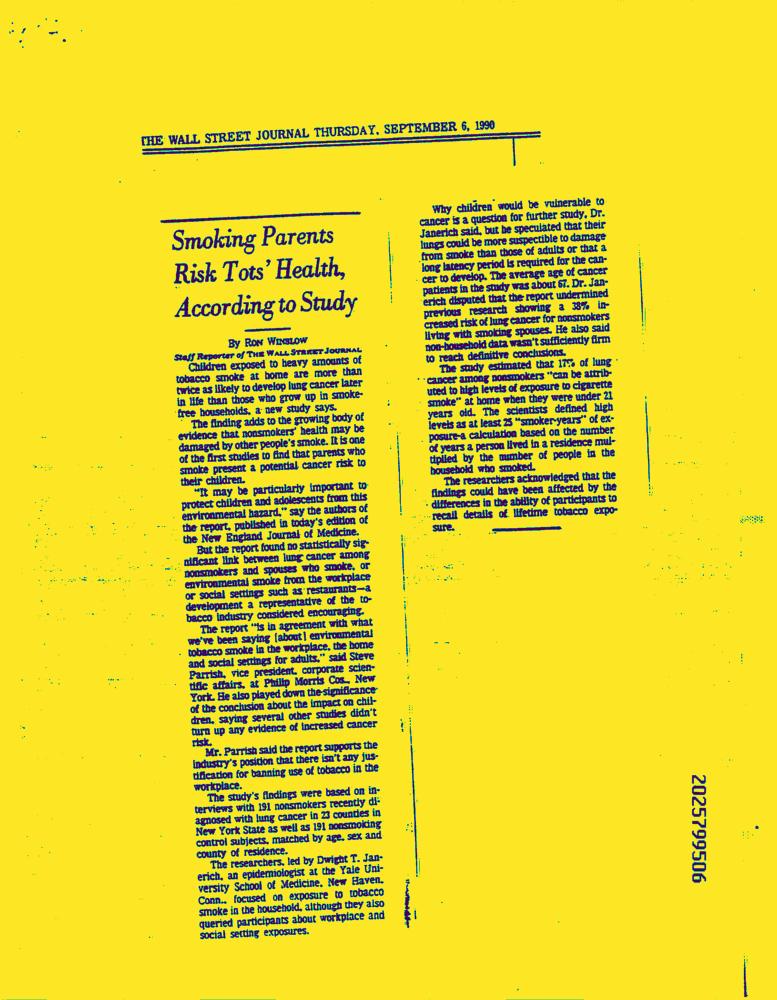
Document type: News-Article